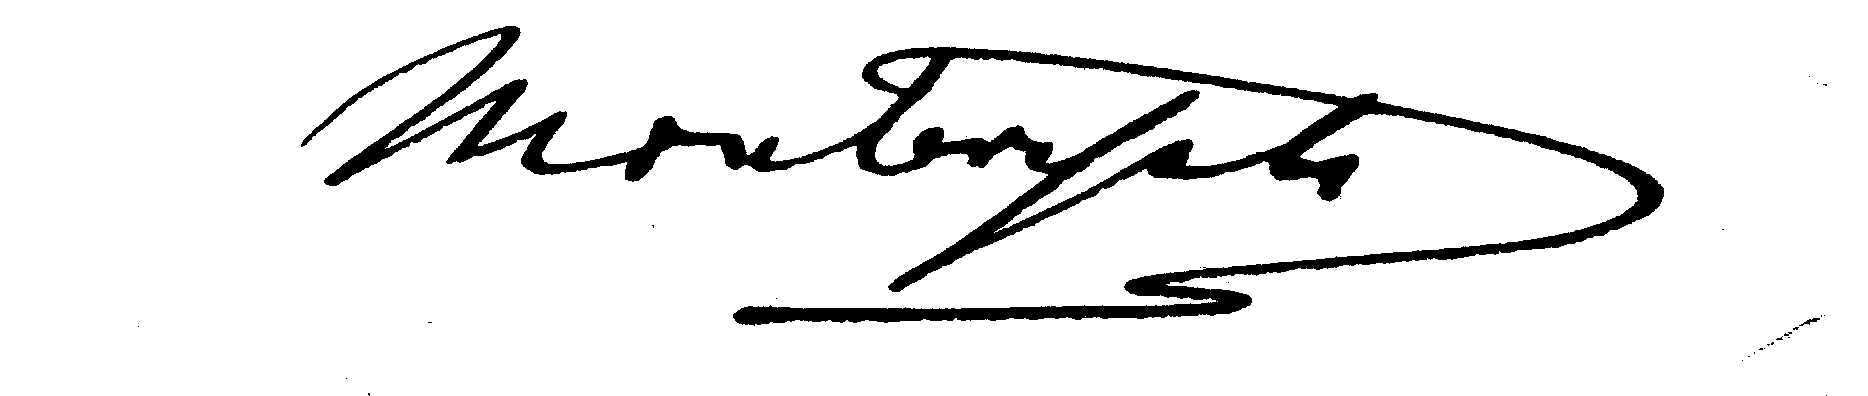
Signature of: tommaso di maria allery monterosato